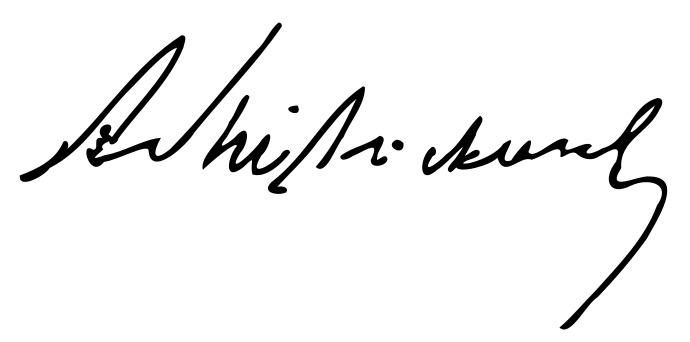
Signature of: aleksander świętochowski